Question: Which state is mentioned in the document?
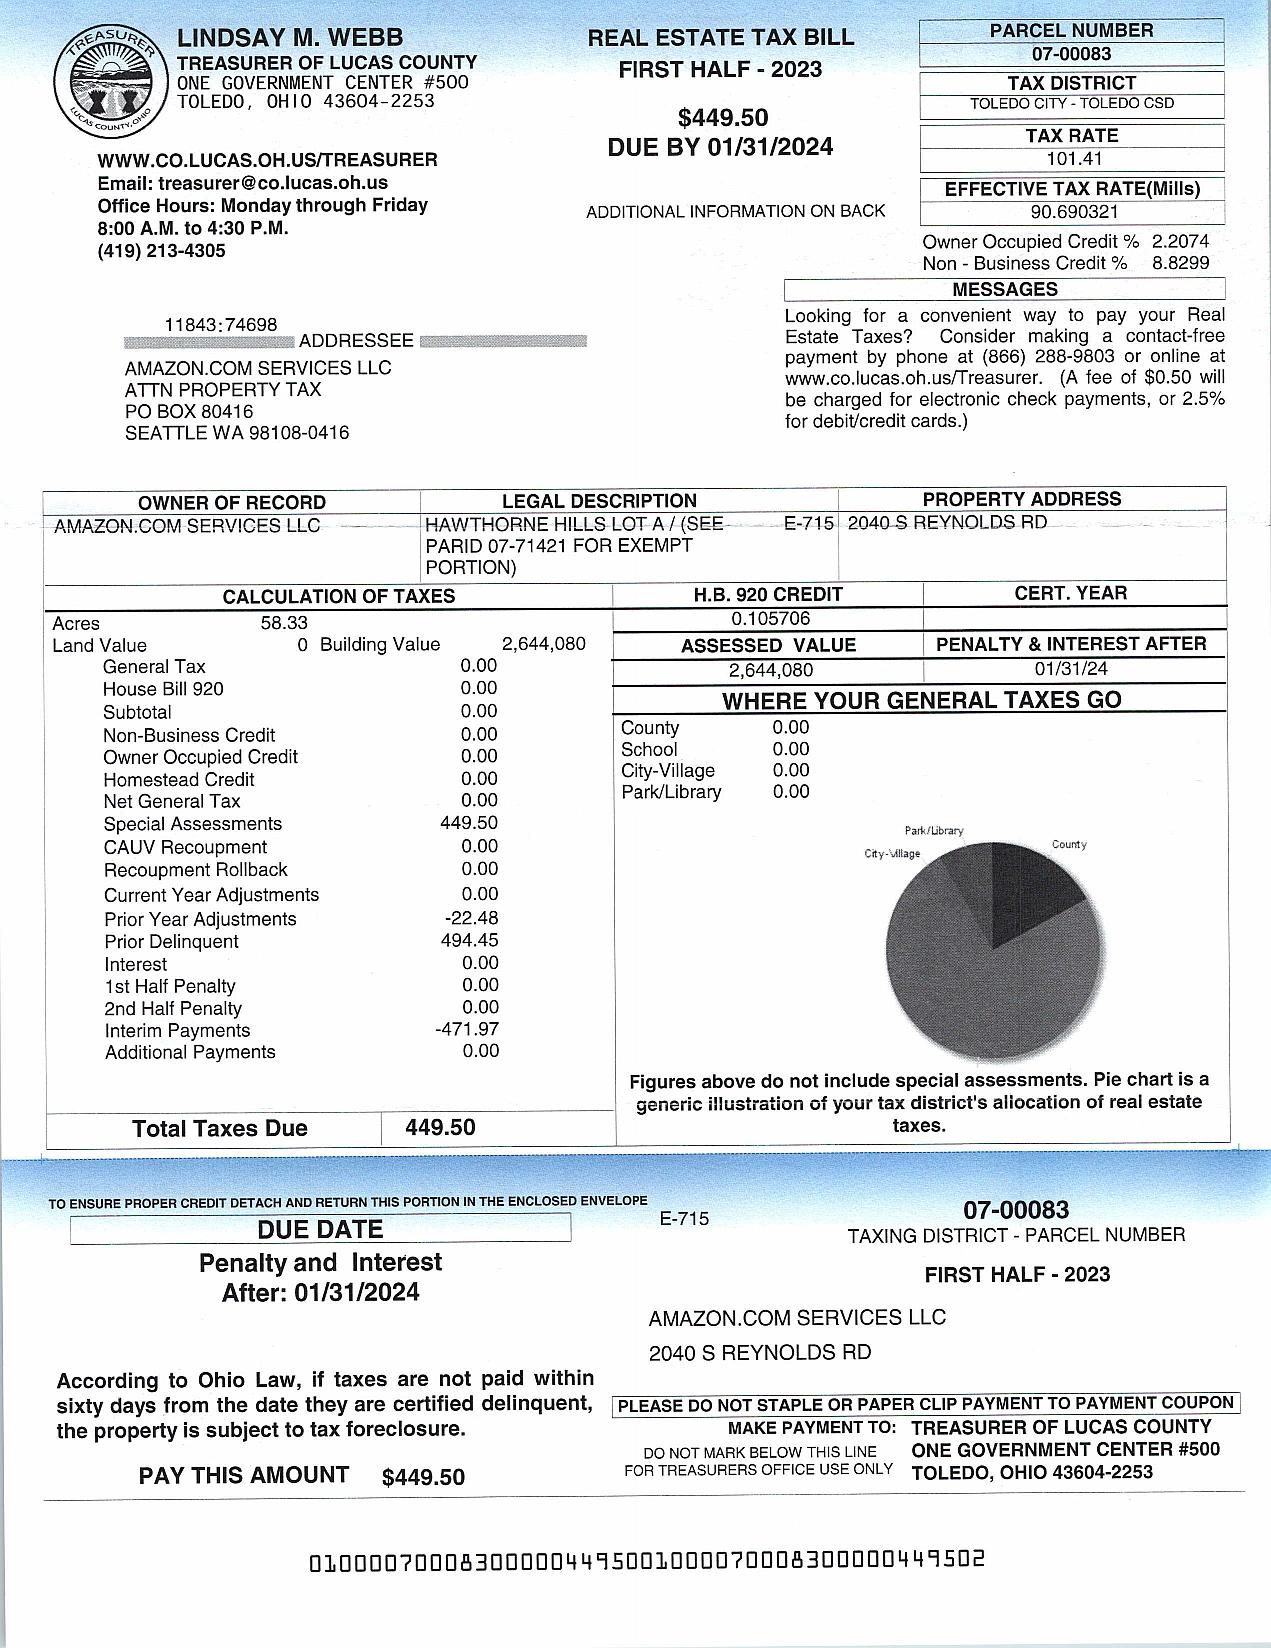
Answer: "Ohio"